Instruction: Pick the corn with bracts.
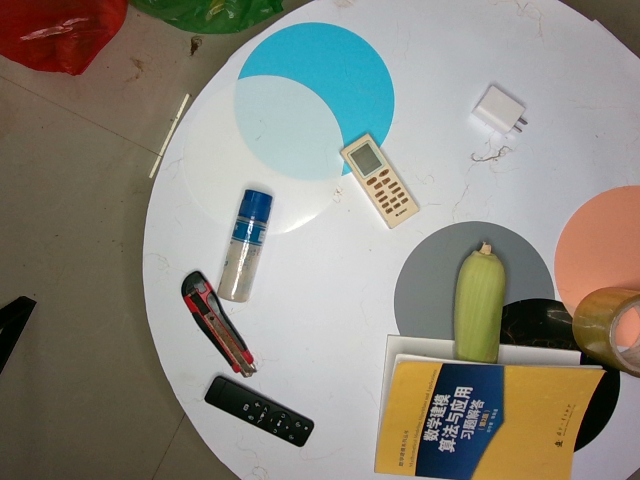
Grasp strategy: vertical